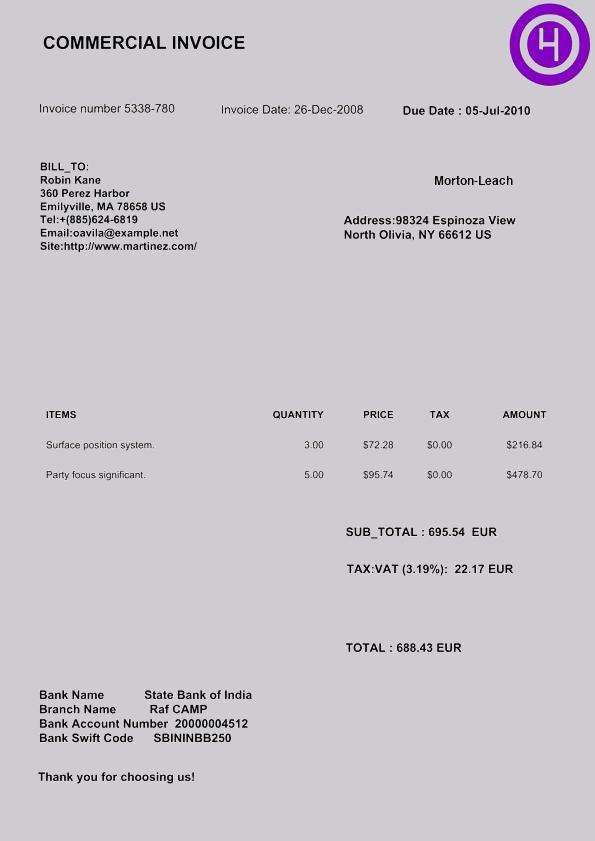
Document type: Invoice